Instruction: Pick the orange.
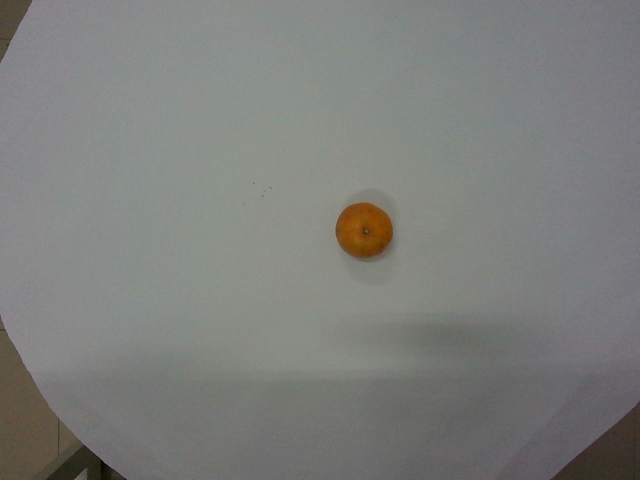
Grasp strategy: vertical